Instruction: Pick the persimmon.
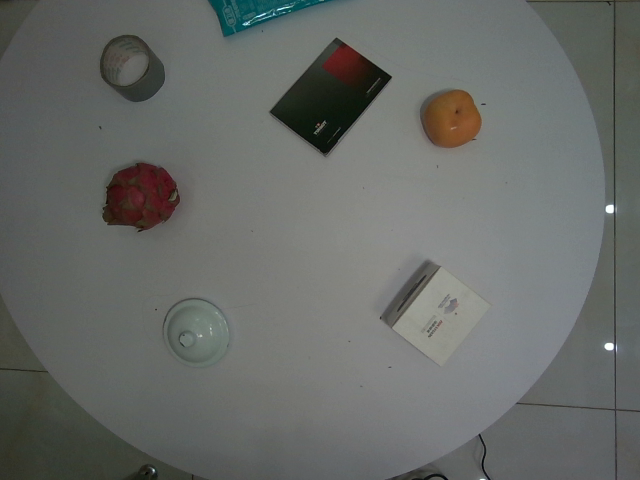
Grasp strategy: vertical